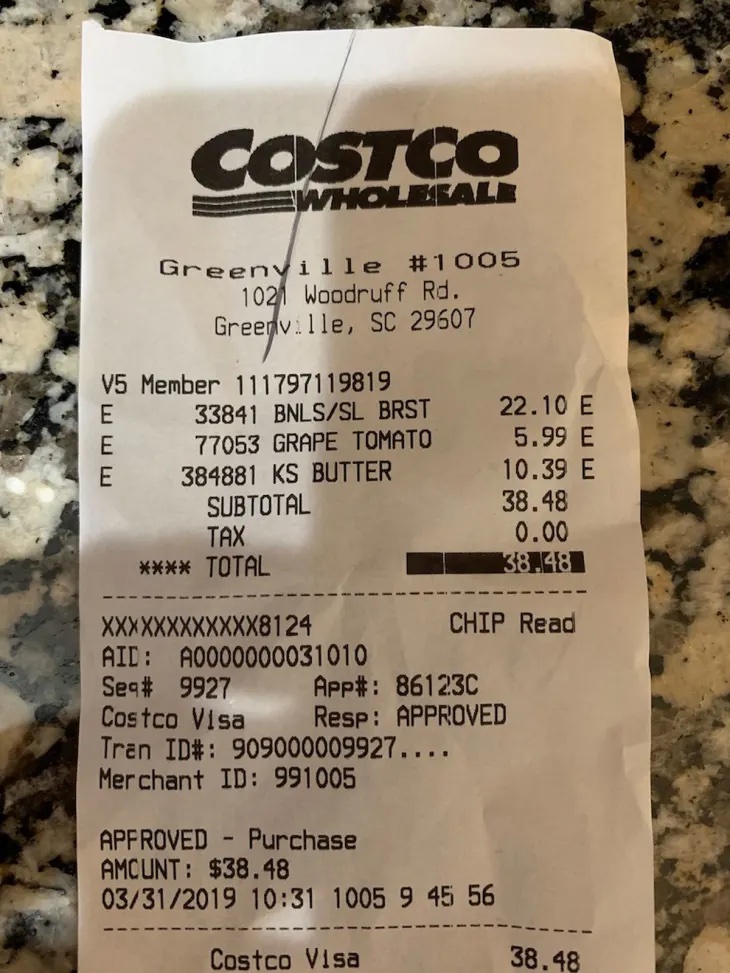
gt_parse: date: 03/31/2019
criticals: name: TAX
price: 0.00
name: TOTAL
price: 38.48
store: Costoco